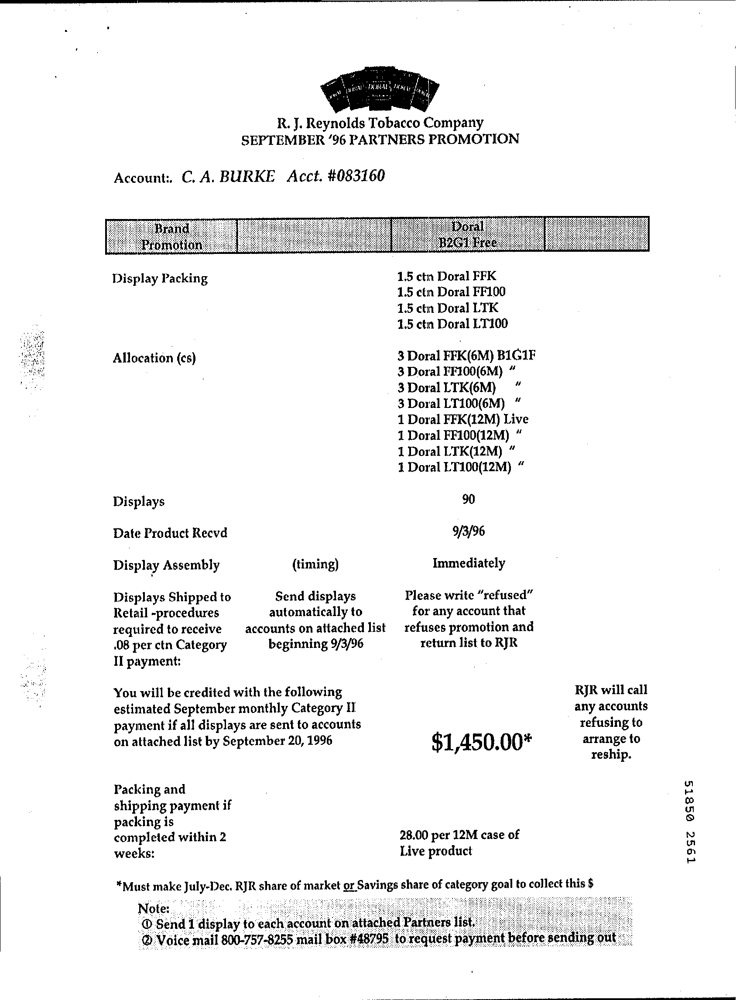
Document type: Invoice